Question: What do the imaging results show?
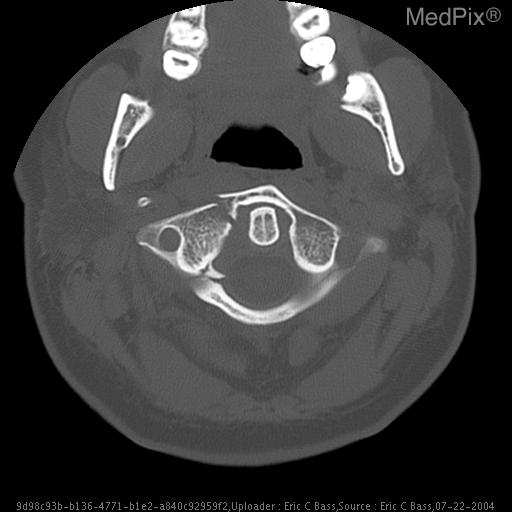
Answer: The imaging shows Selected axial CT images in bone window show multiple fractures of C1 including bilateral anteriolateral fractures with no displacement of left lateral mass and moderate displacement of the right lateral mass best visualized on the coronal reformatted images.  There is also a comminuted fracture in the right posteriolateral portion of the c1 ring with a small, triangular fragment abutting, but not compromising the thecal sac. Selected axial CT images in bone window..